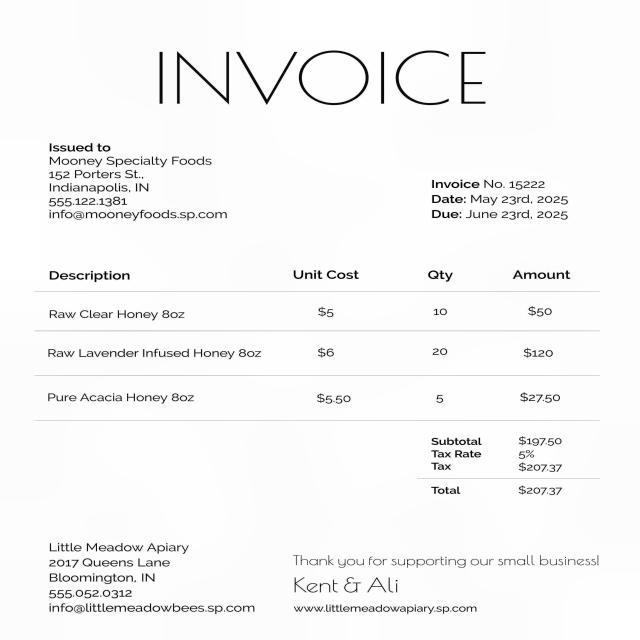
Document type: Invoice